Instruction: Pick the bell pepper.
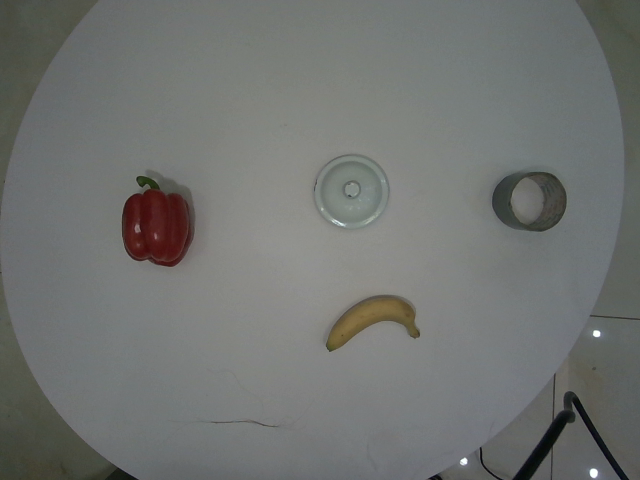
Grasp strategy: vertical